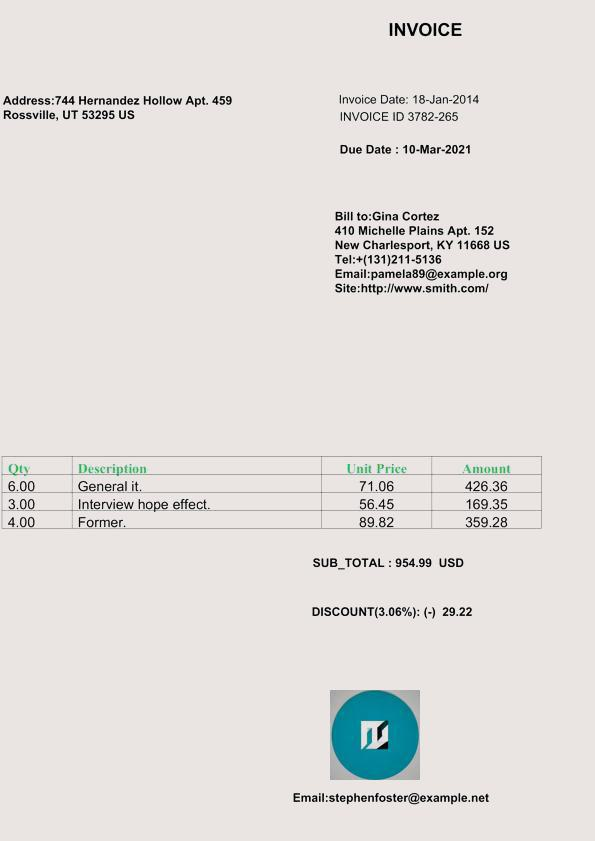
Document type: Invoice